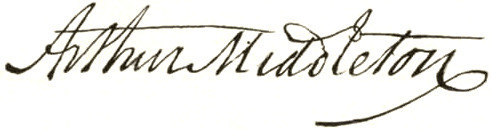
Signature of: arthur middleton